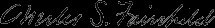
Signature of: charles stebbins fairchild